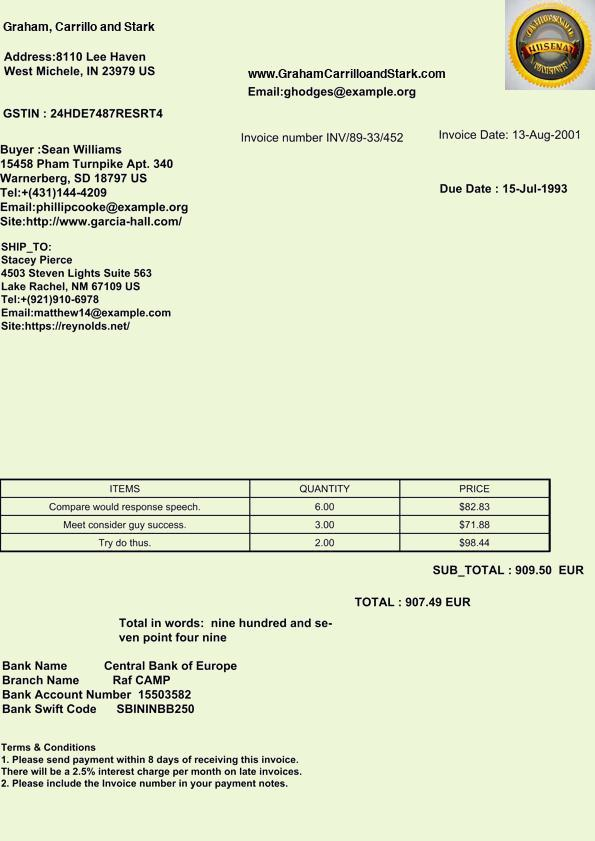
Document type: Invoice